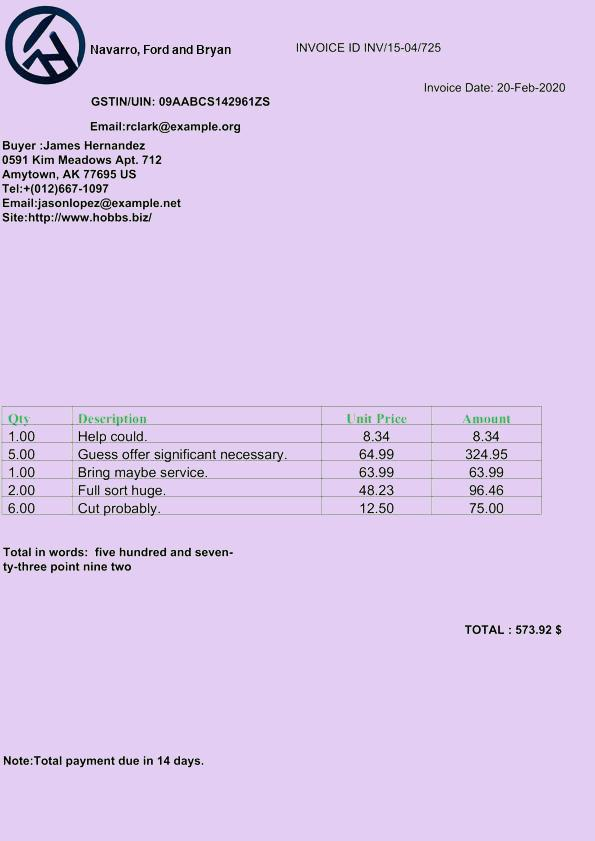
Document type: Invoice